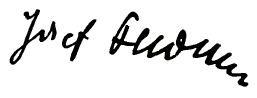
Signature of: józef feldman